Question: What could the diagnosis suggest?
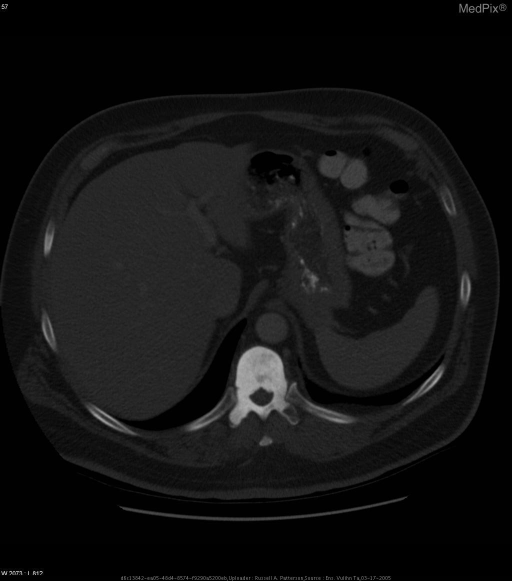
Answer: The possible diagnosis includes Bone metastases most commonly from prostate
Sclerotic Paget's- less likely
Infection, such as tuberculosis, unusual without joint space involvement.